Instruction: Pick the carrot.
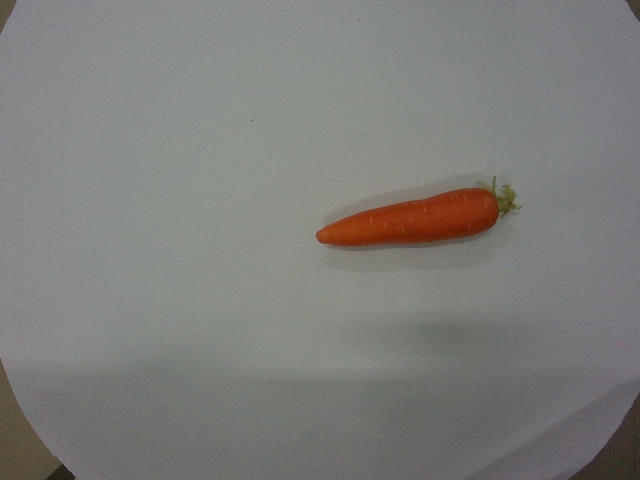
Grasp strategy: vertical